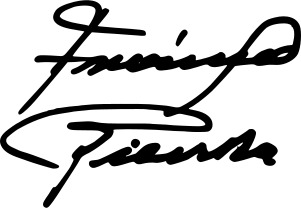
Signature of: franciszek pieczka